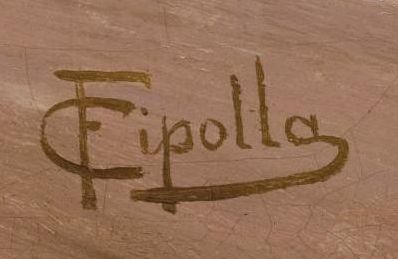
Signature of: fabio cipolla